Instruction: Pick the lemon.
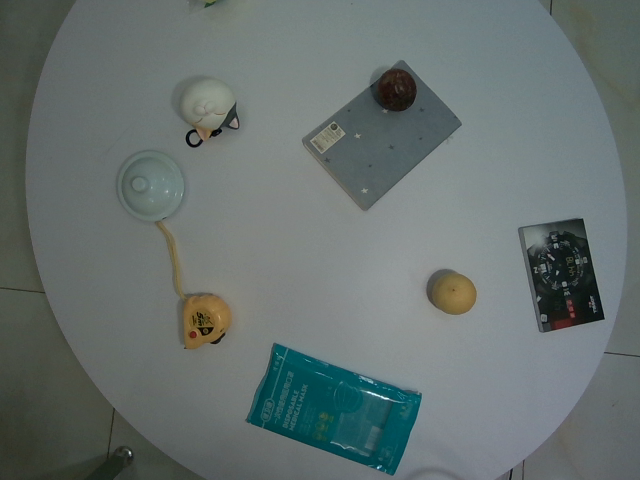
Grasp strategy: vertical